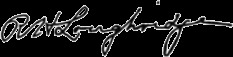
Signature of: r h loughridge